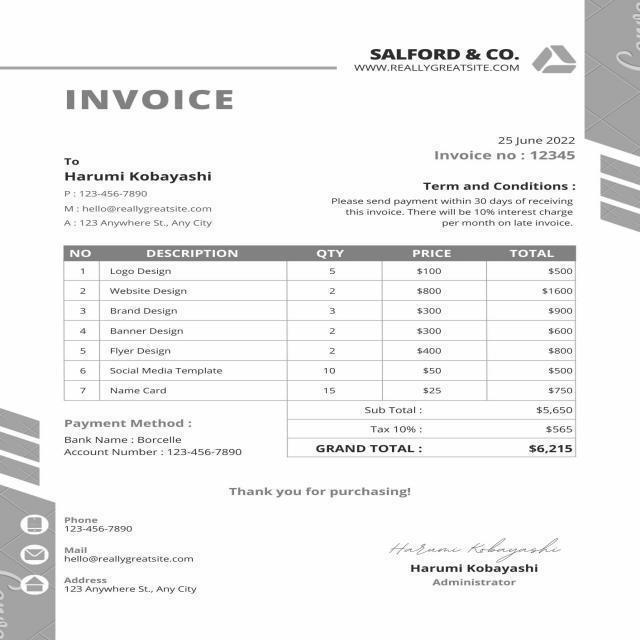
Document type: Invoice